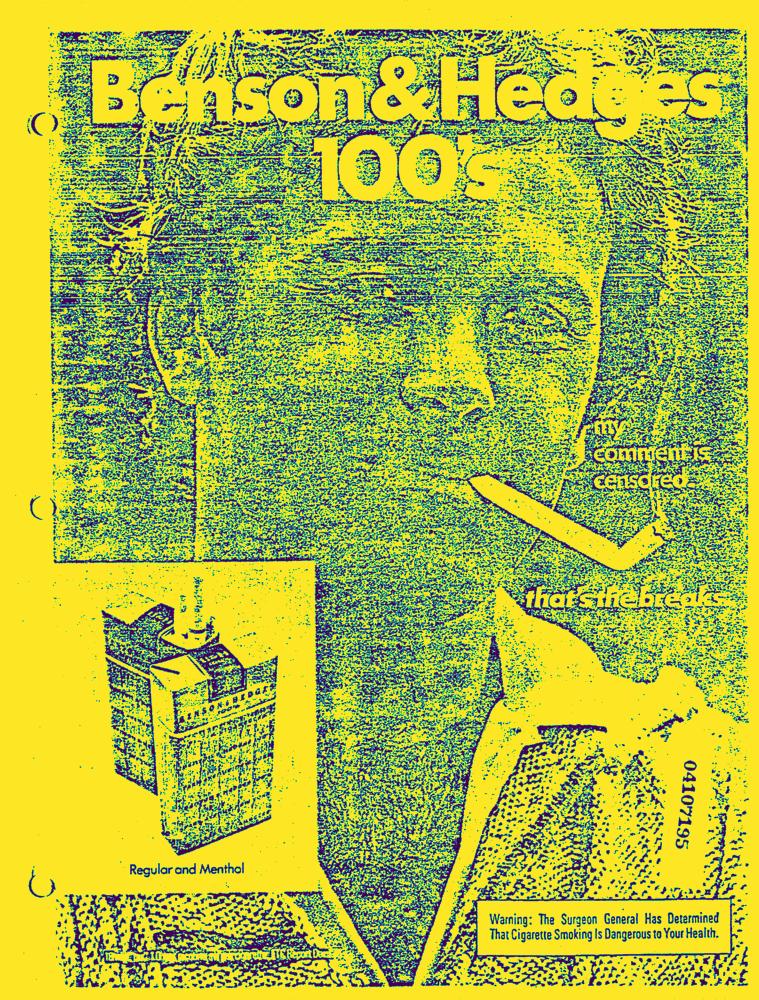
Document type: AD